Question: What could the diagnosis suggest?
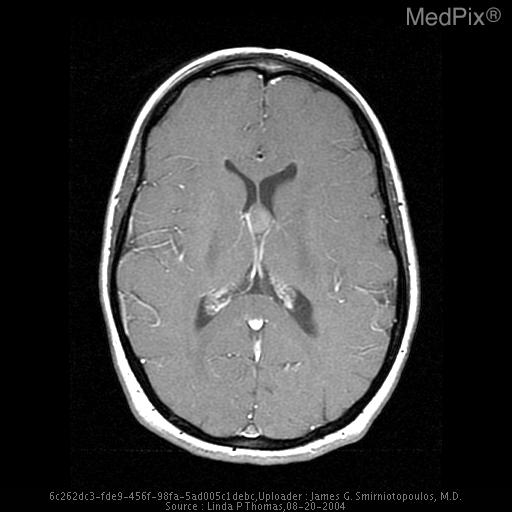
Answer: The possible diagnosis includes Colloid cyst.
Although other lesions can occur in this region such as ependymoma, subependymoma, giant cell astrocytoma and central neurocytoma,the imaging findings are characteristic for a colloid cyst..